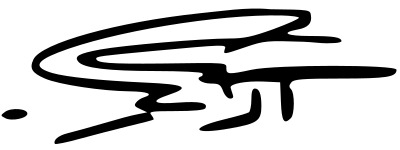
Signature of: hussein al oweini